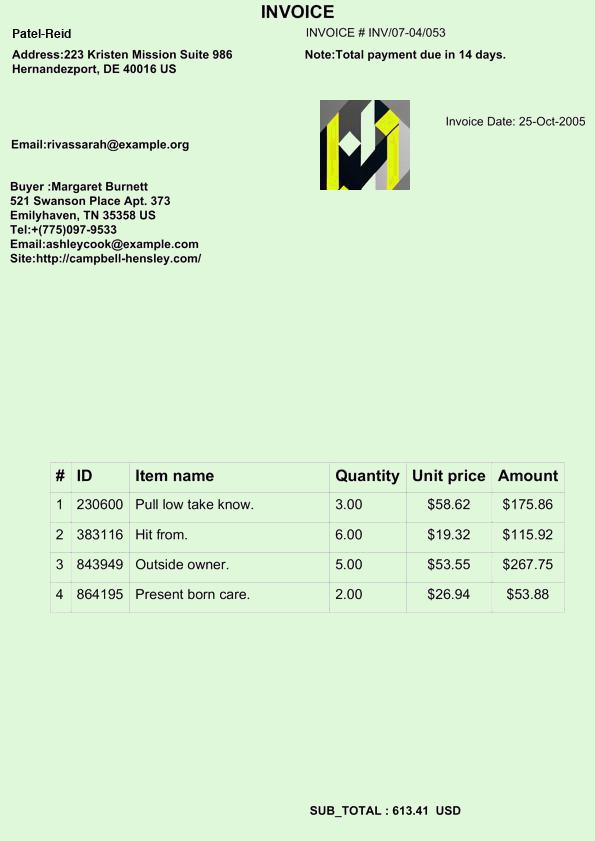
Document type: Invoice